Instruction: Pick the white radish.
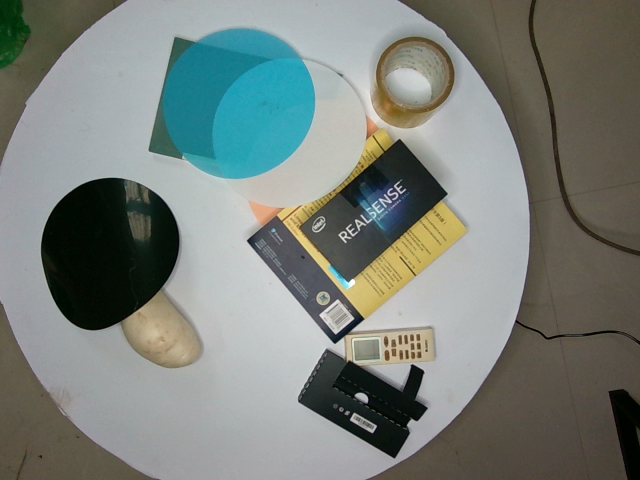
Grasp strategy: vertical